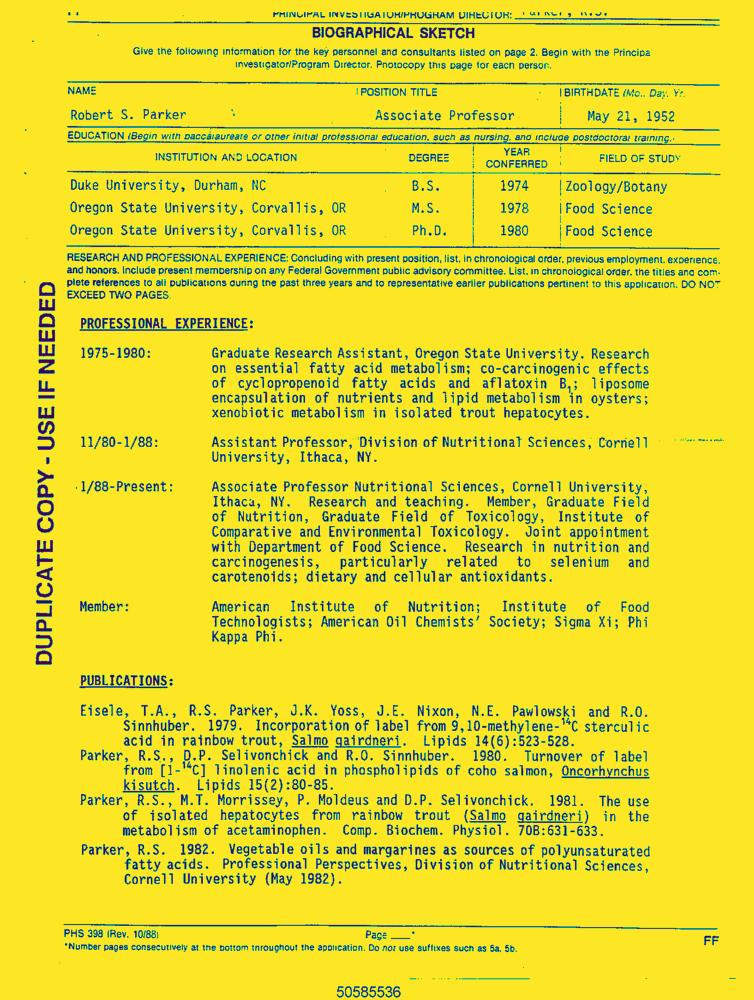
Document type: Resume-Doc